Question: What could the diagnosis suggest?
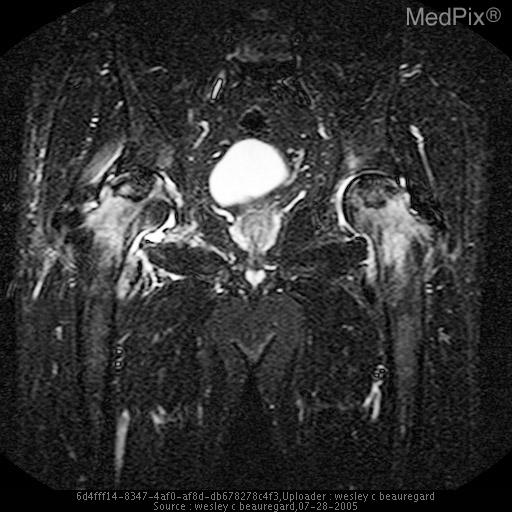
Answer: The possible diagnosis includes AVN (Avascular necrosis)
Fracture secondary to fall
Osteoarthritis.